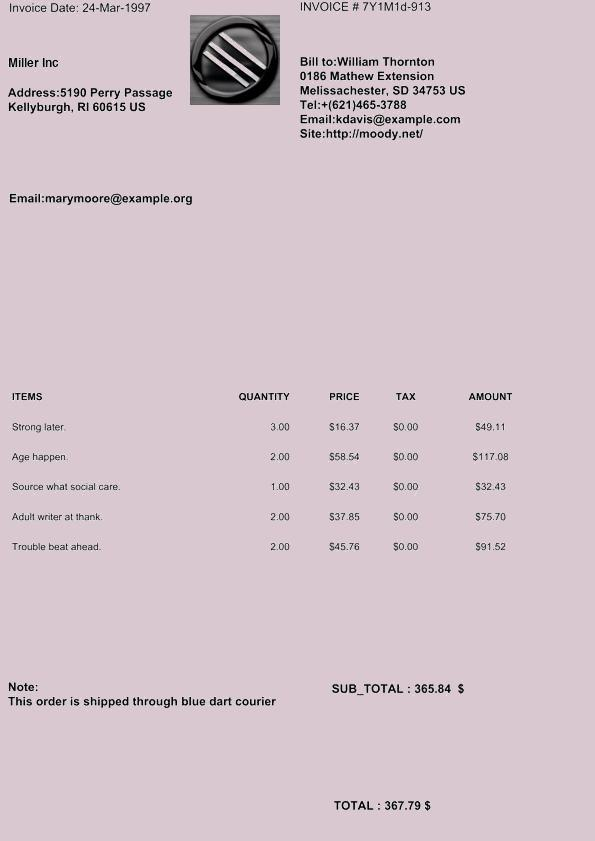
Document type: Invoice